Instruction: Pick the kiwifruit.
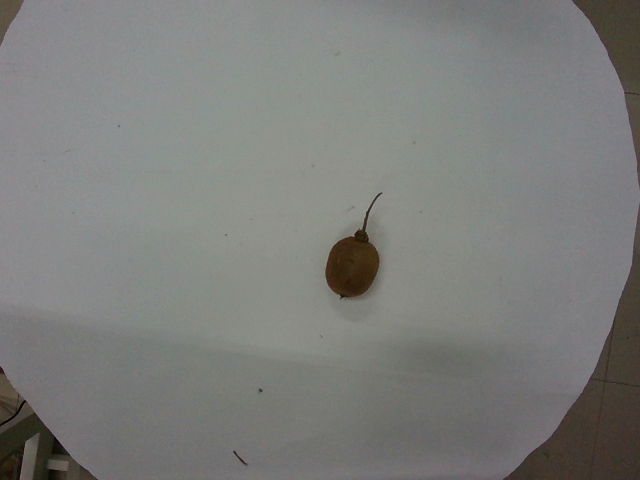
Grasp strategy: vertical